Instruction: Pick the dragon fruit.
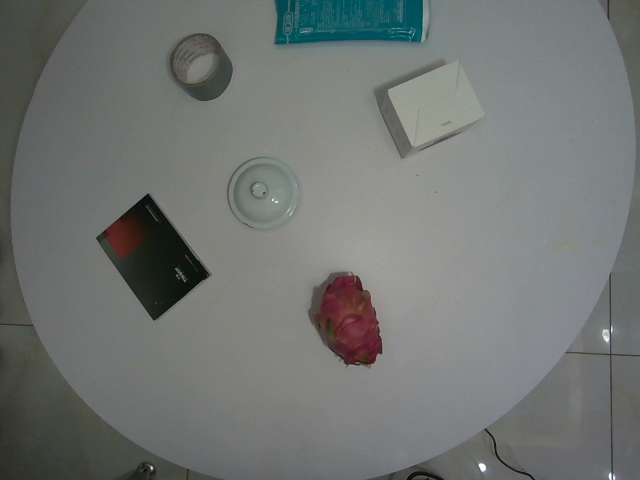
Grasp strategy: vertical